Question: What is the assessed value of the property as noted in the document?
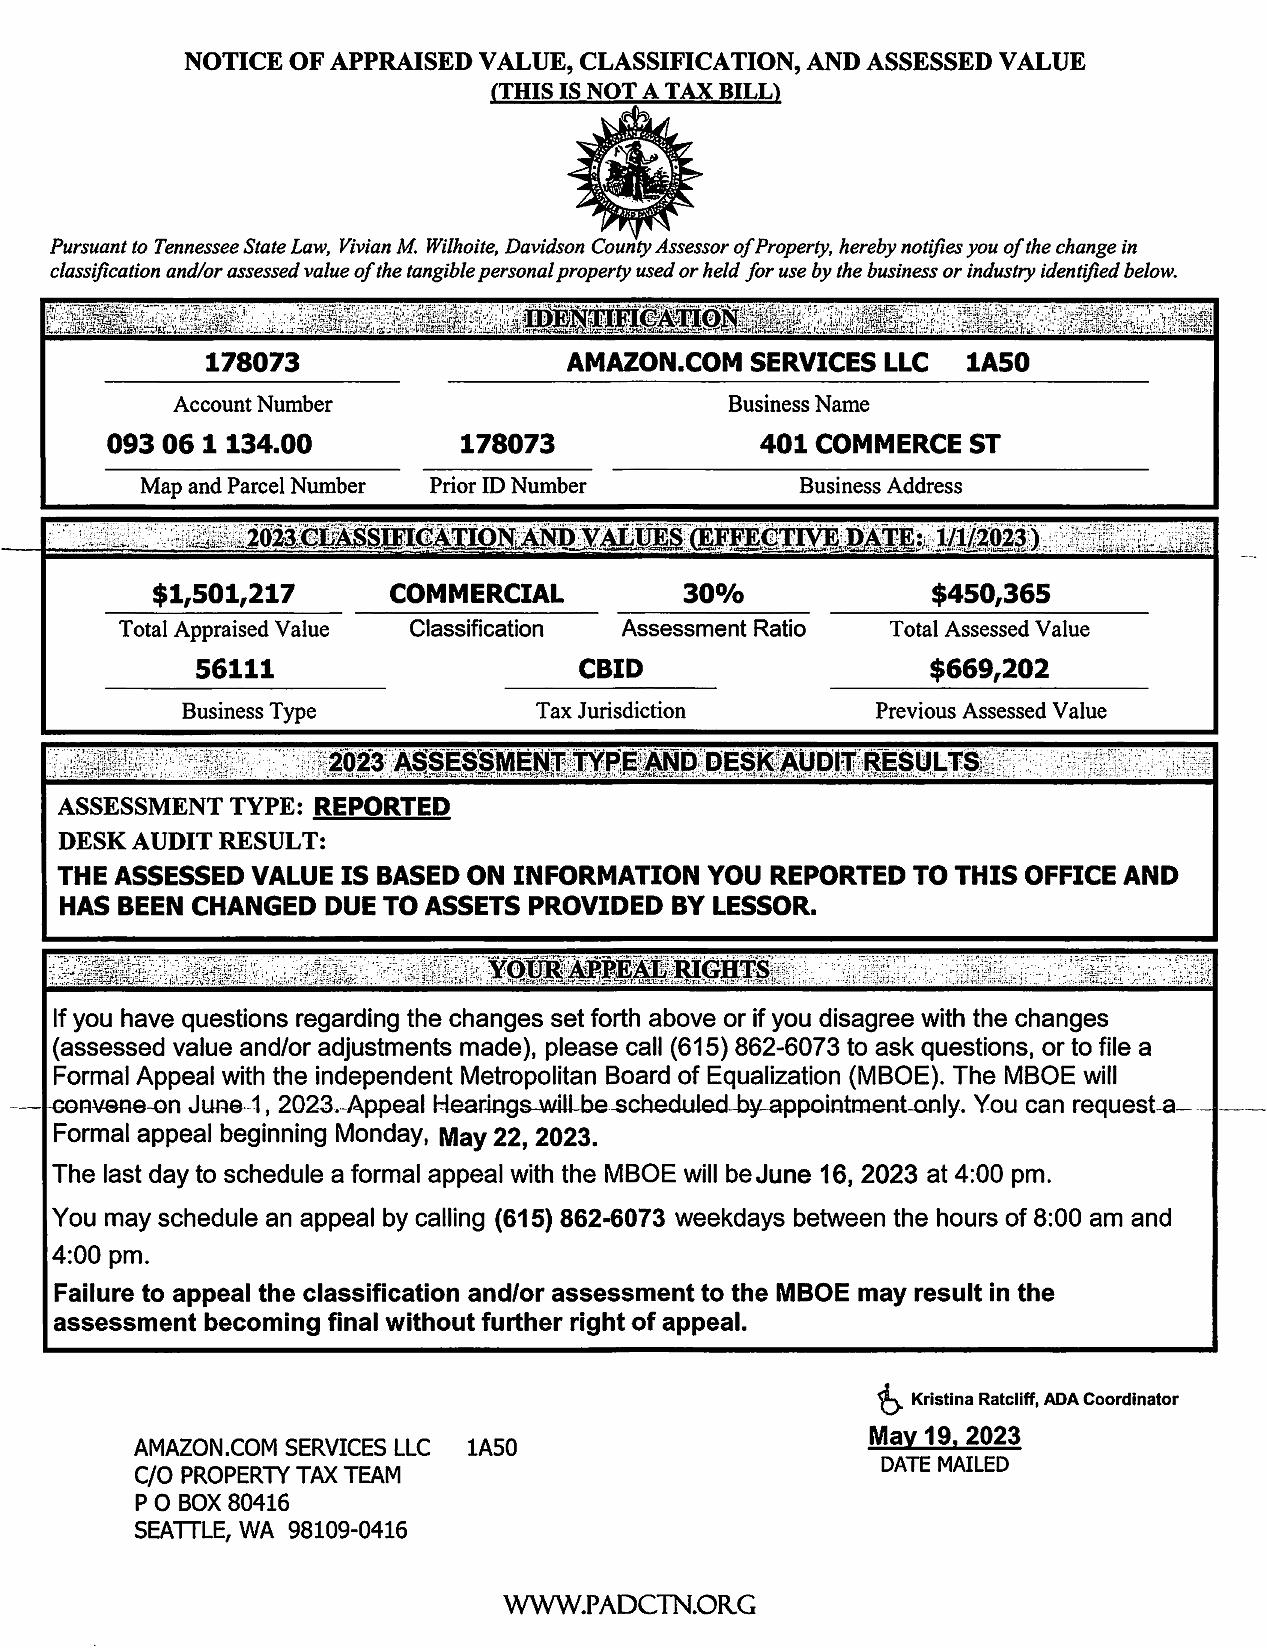
Answer: "$450,365 "